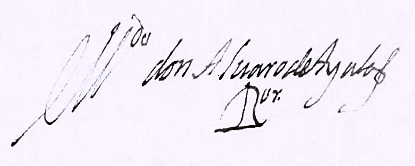
Signature of: álvaro de ayala